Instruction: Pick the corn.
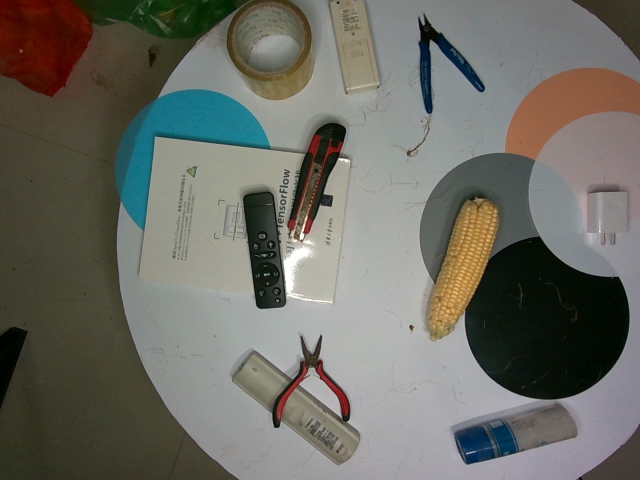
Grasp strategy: vertical